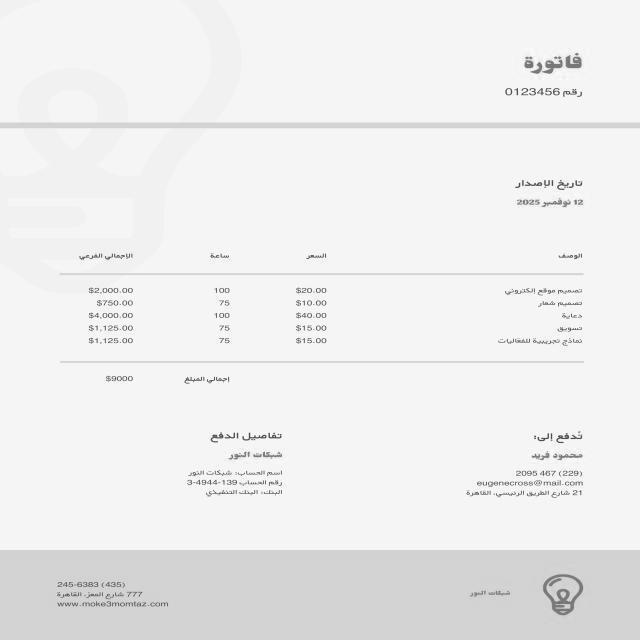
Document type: Invoice